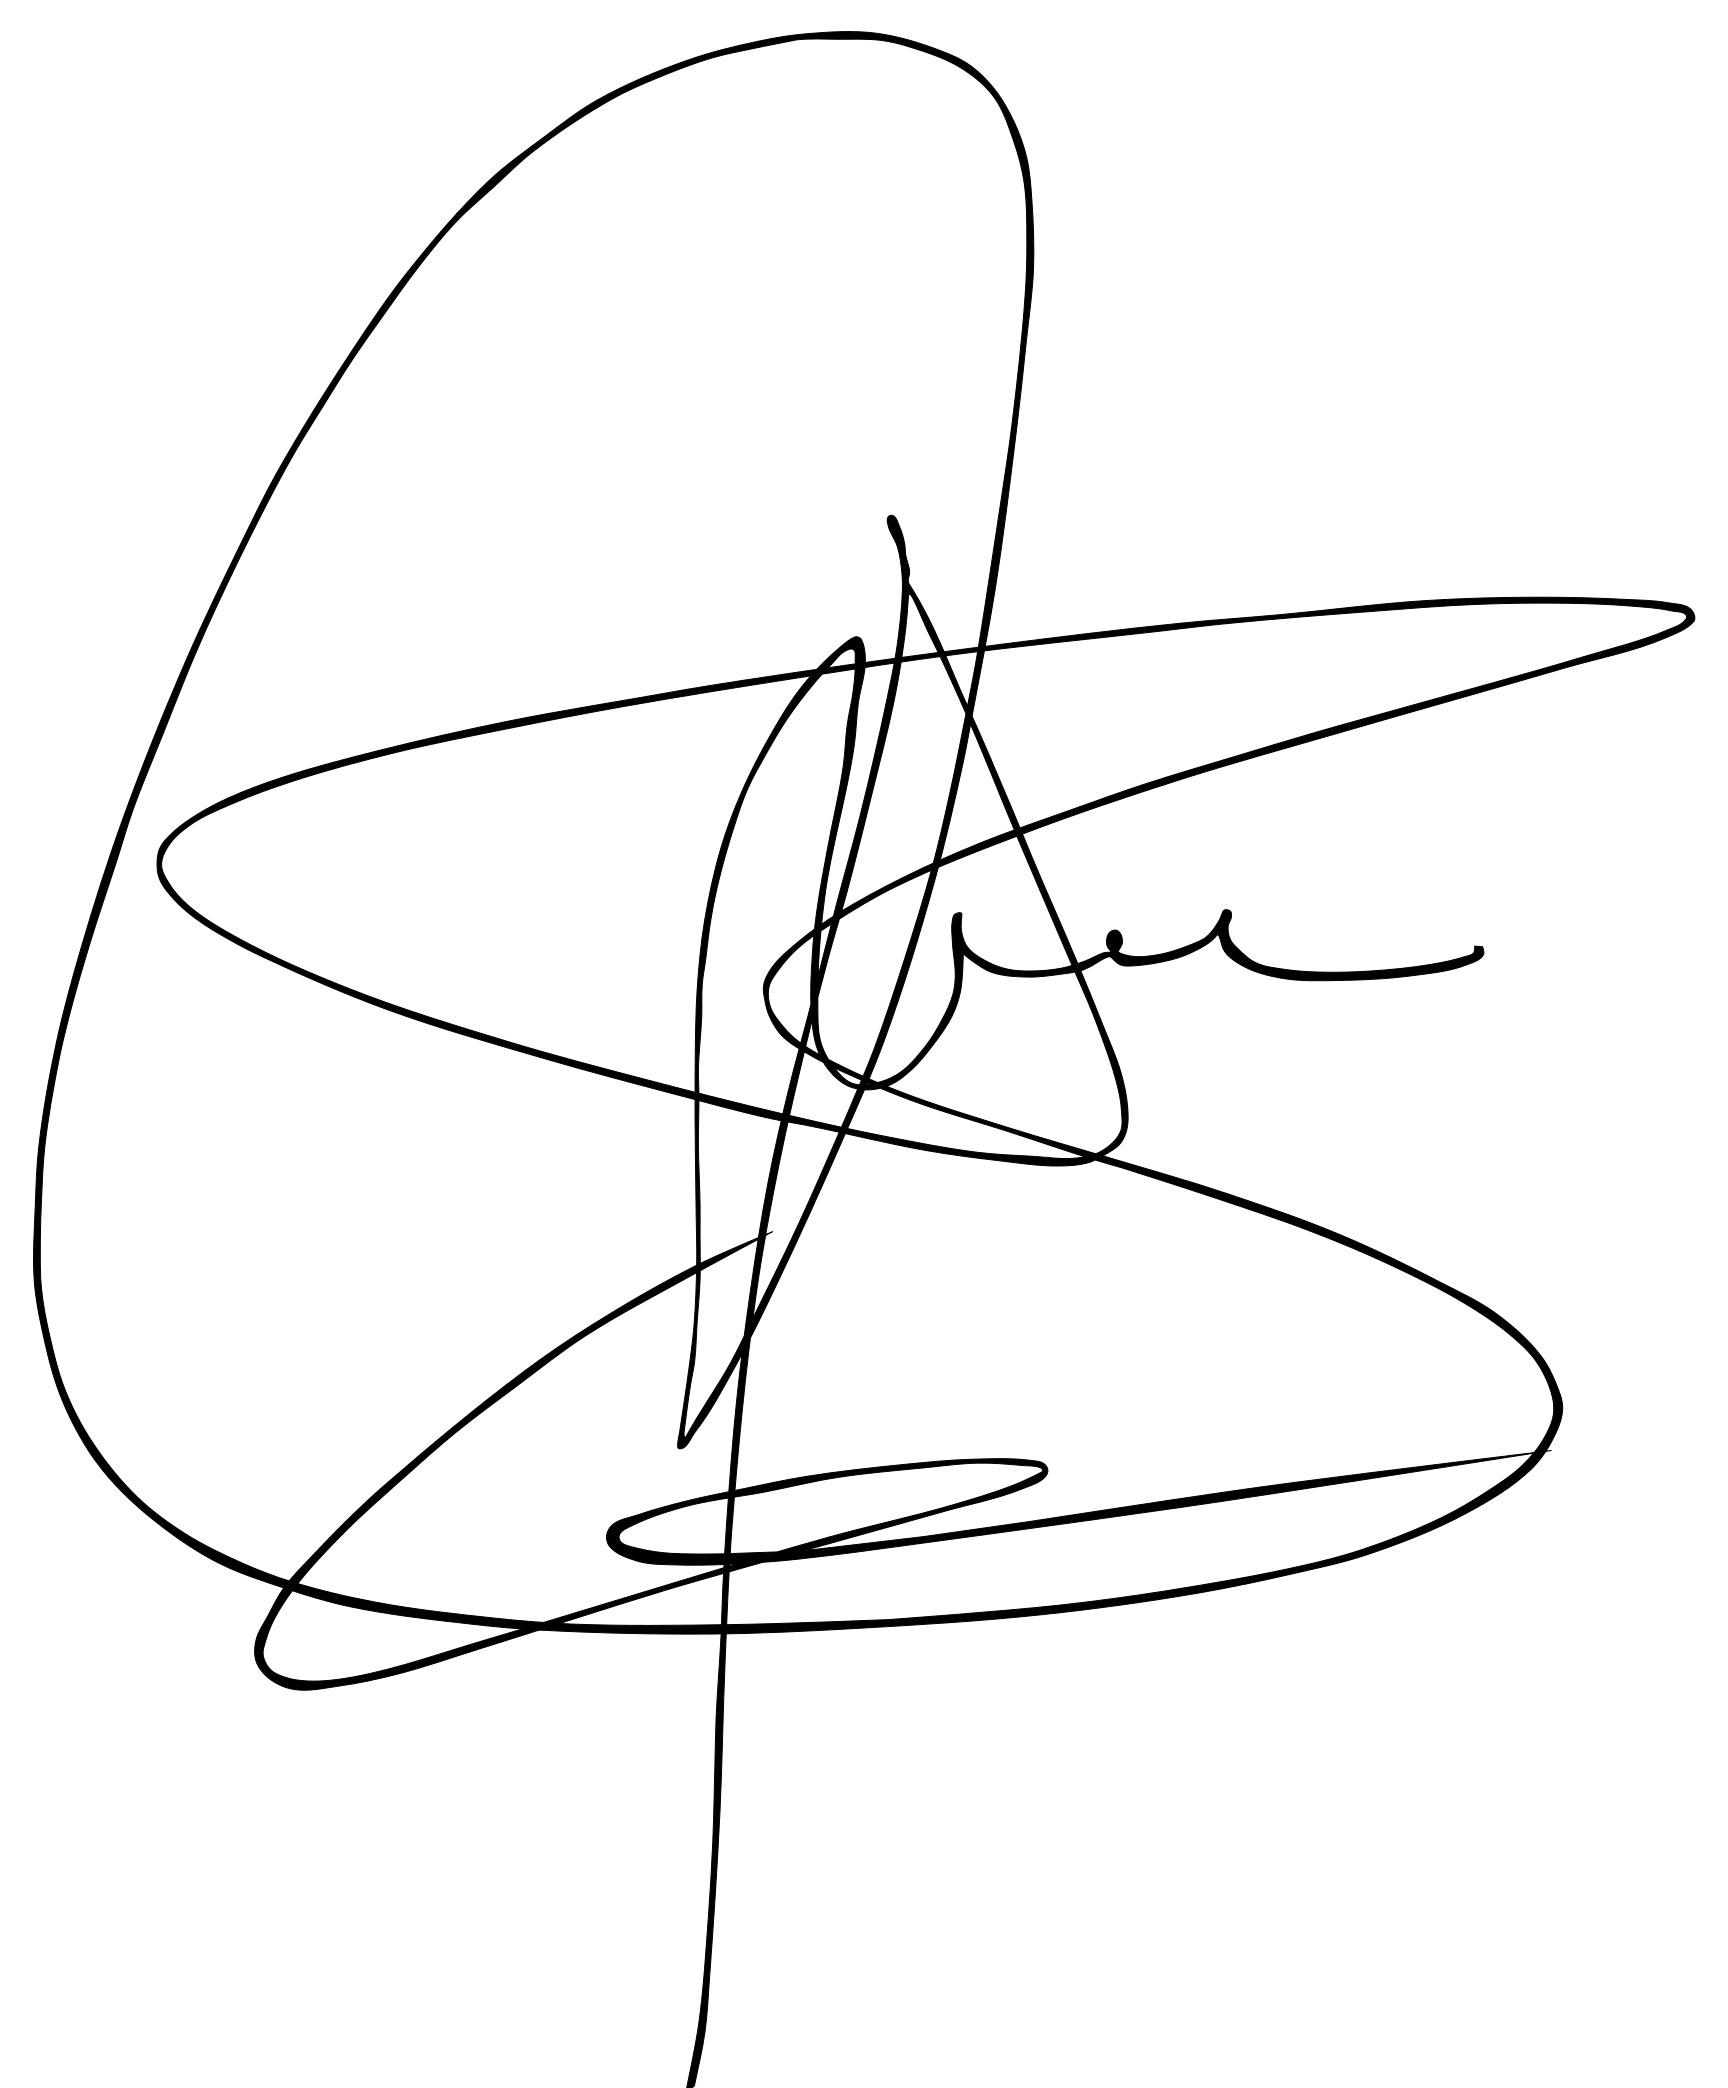
Signature of: mouffok rachid